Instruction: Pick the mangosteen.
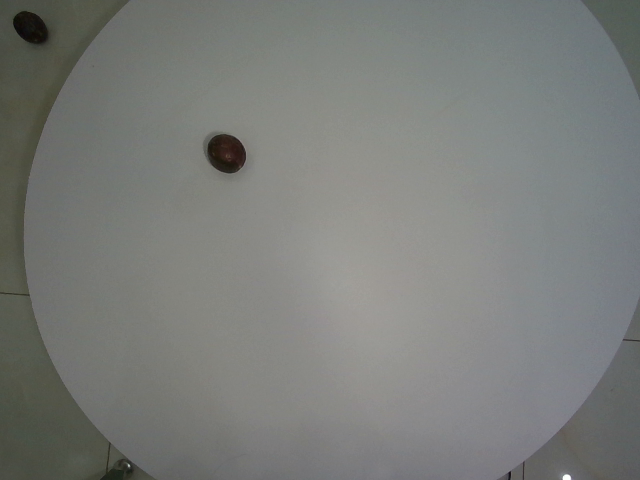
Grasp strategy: vertical